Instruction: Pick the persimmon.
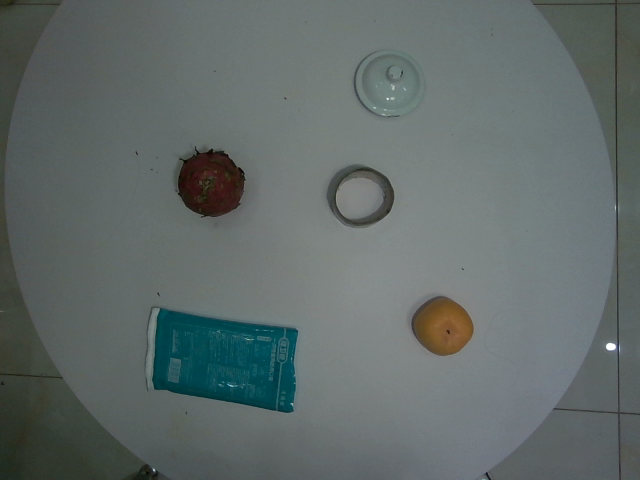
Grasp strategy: vertical